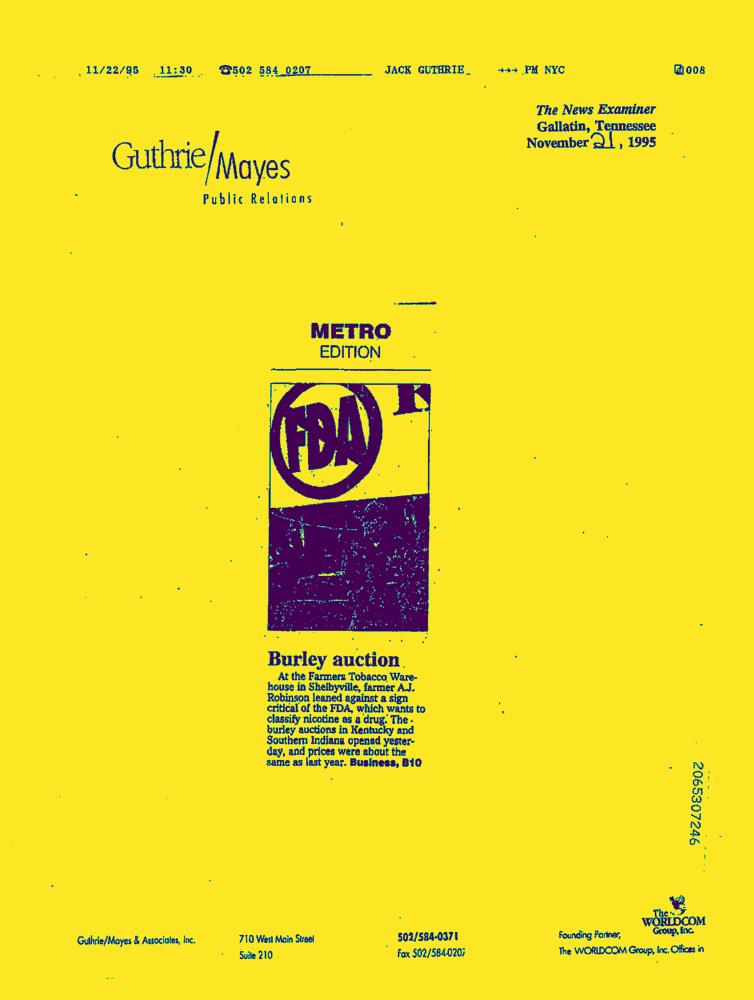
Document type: News-Article